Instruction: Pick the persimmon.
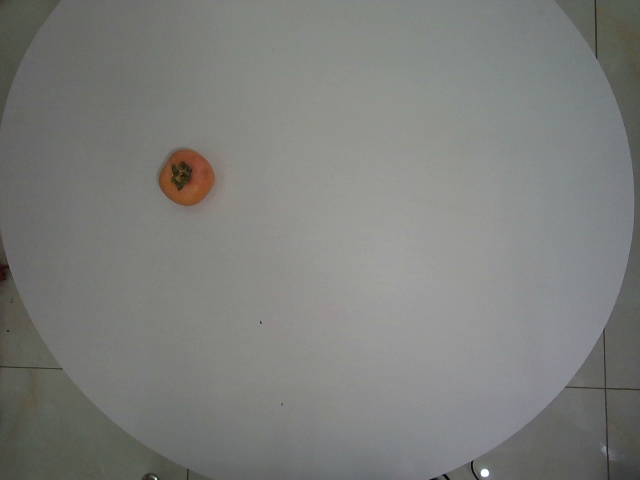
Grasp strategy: vertical